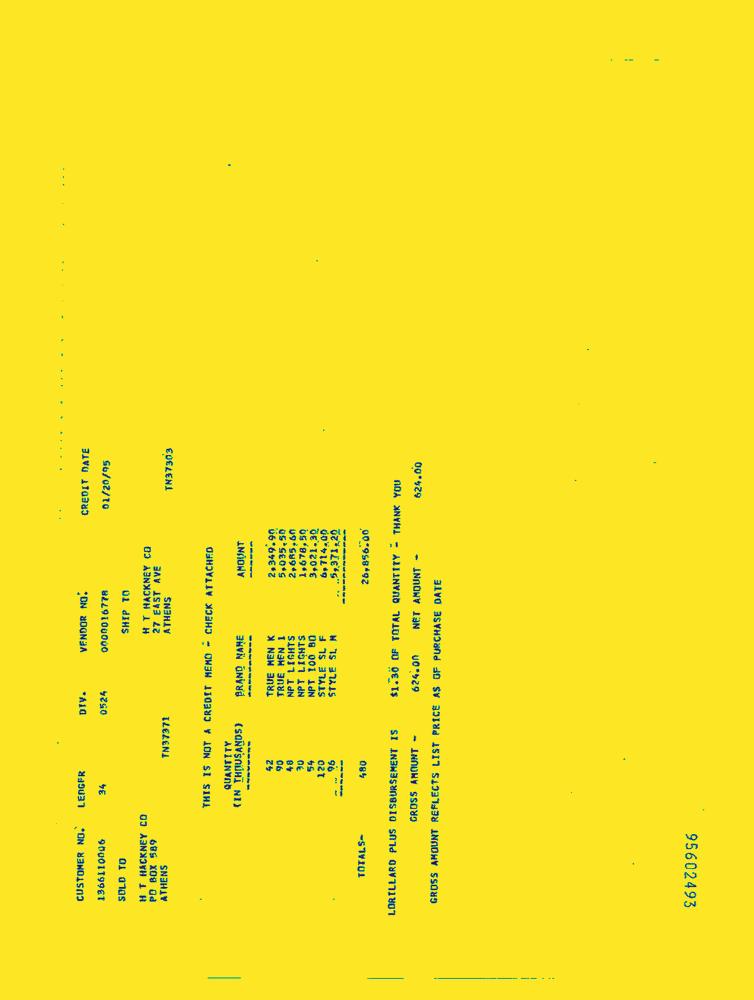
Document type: Invoice-Doc